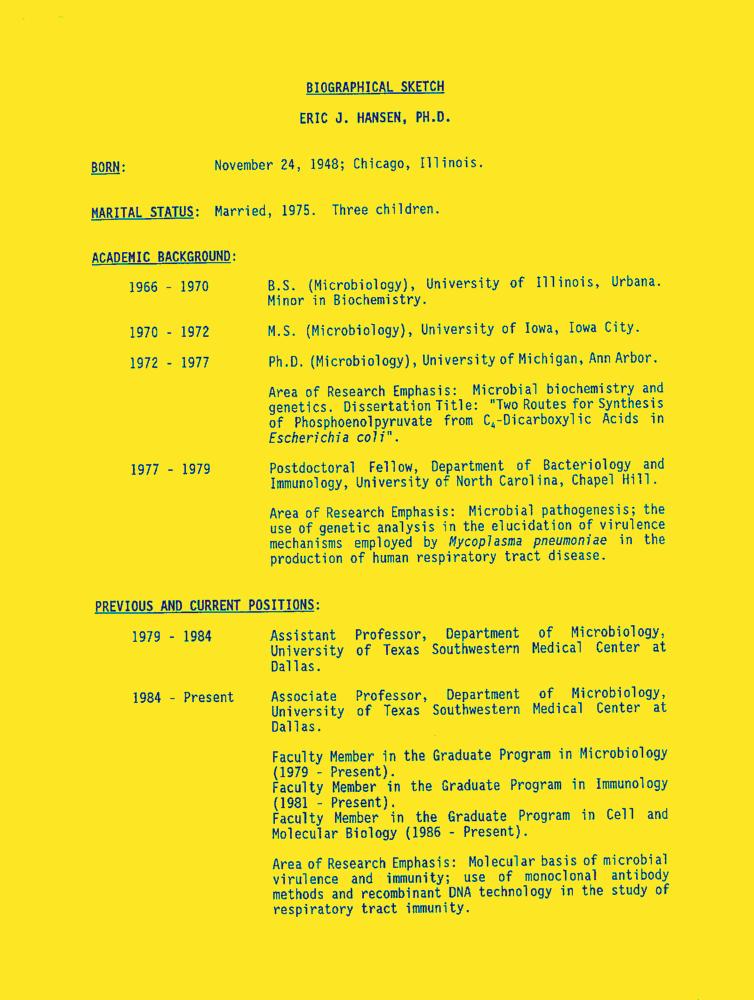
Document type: Resume-Doc